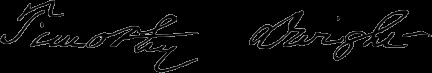
Signature of: timothy dwight v